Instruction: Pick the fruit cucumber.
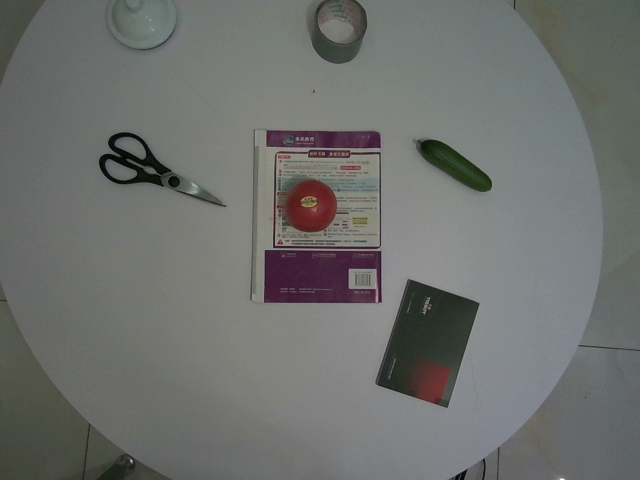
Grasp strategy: vertical